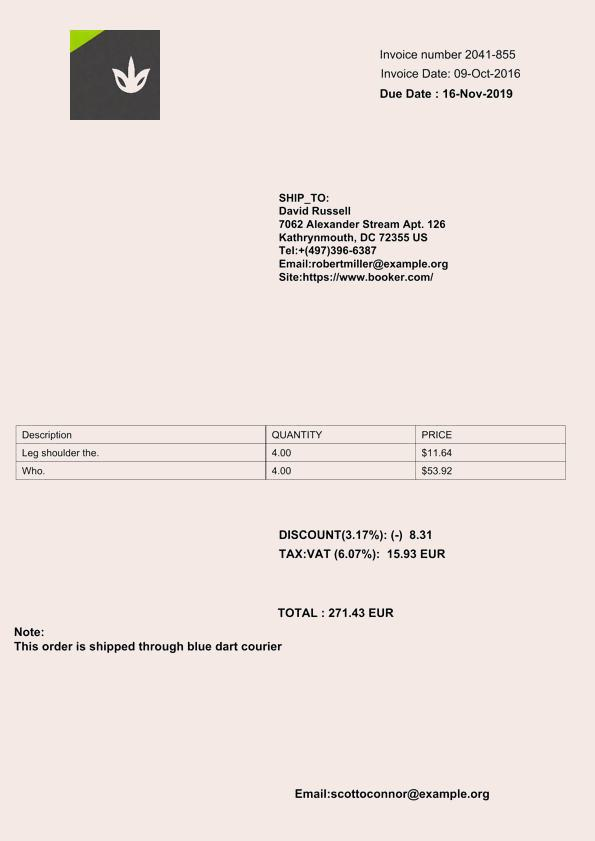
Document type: Invoice